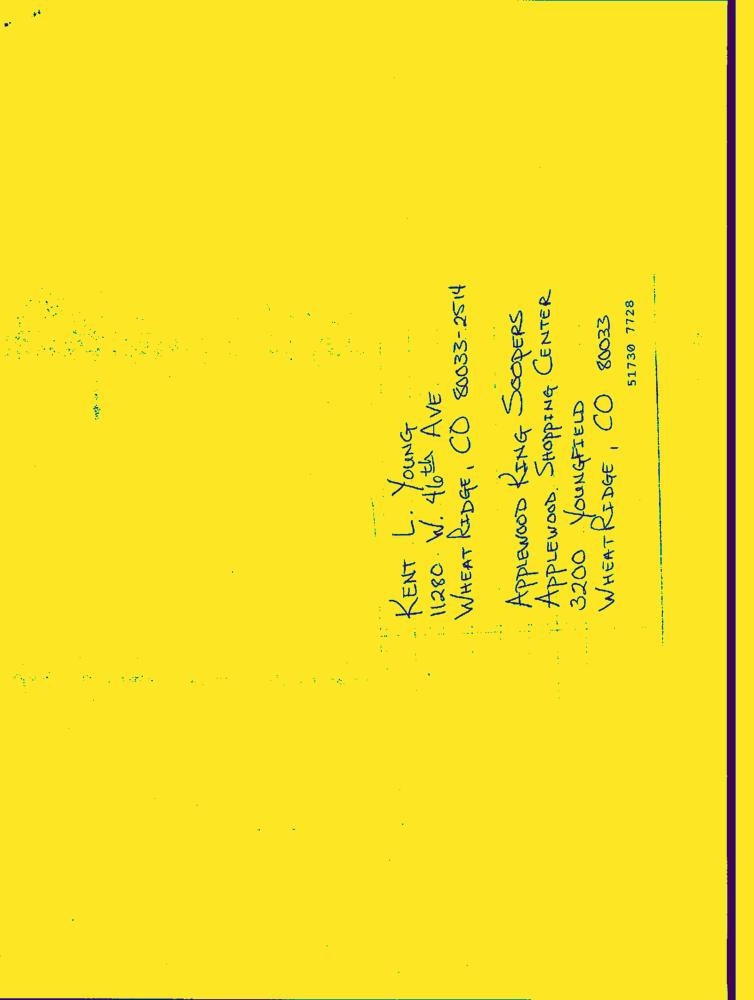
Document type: Hand-Written